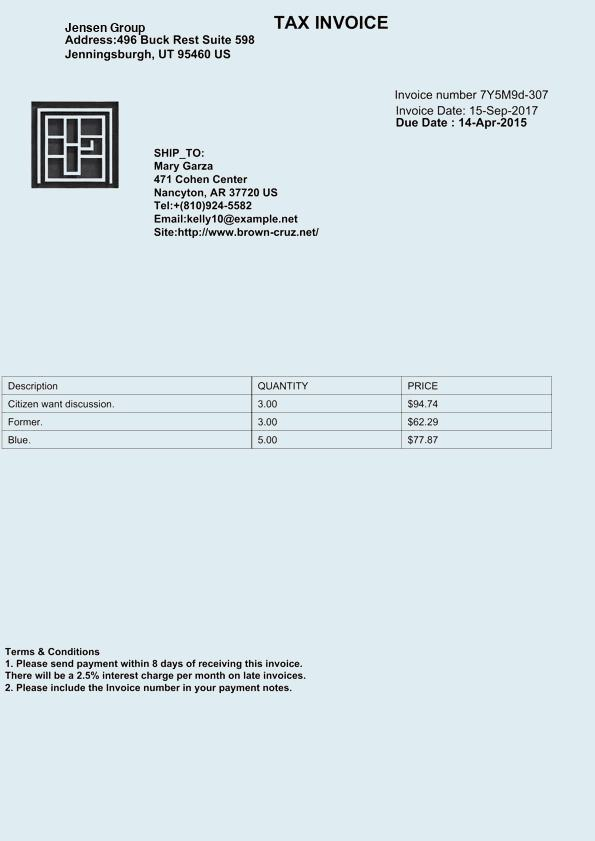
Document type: Invoice